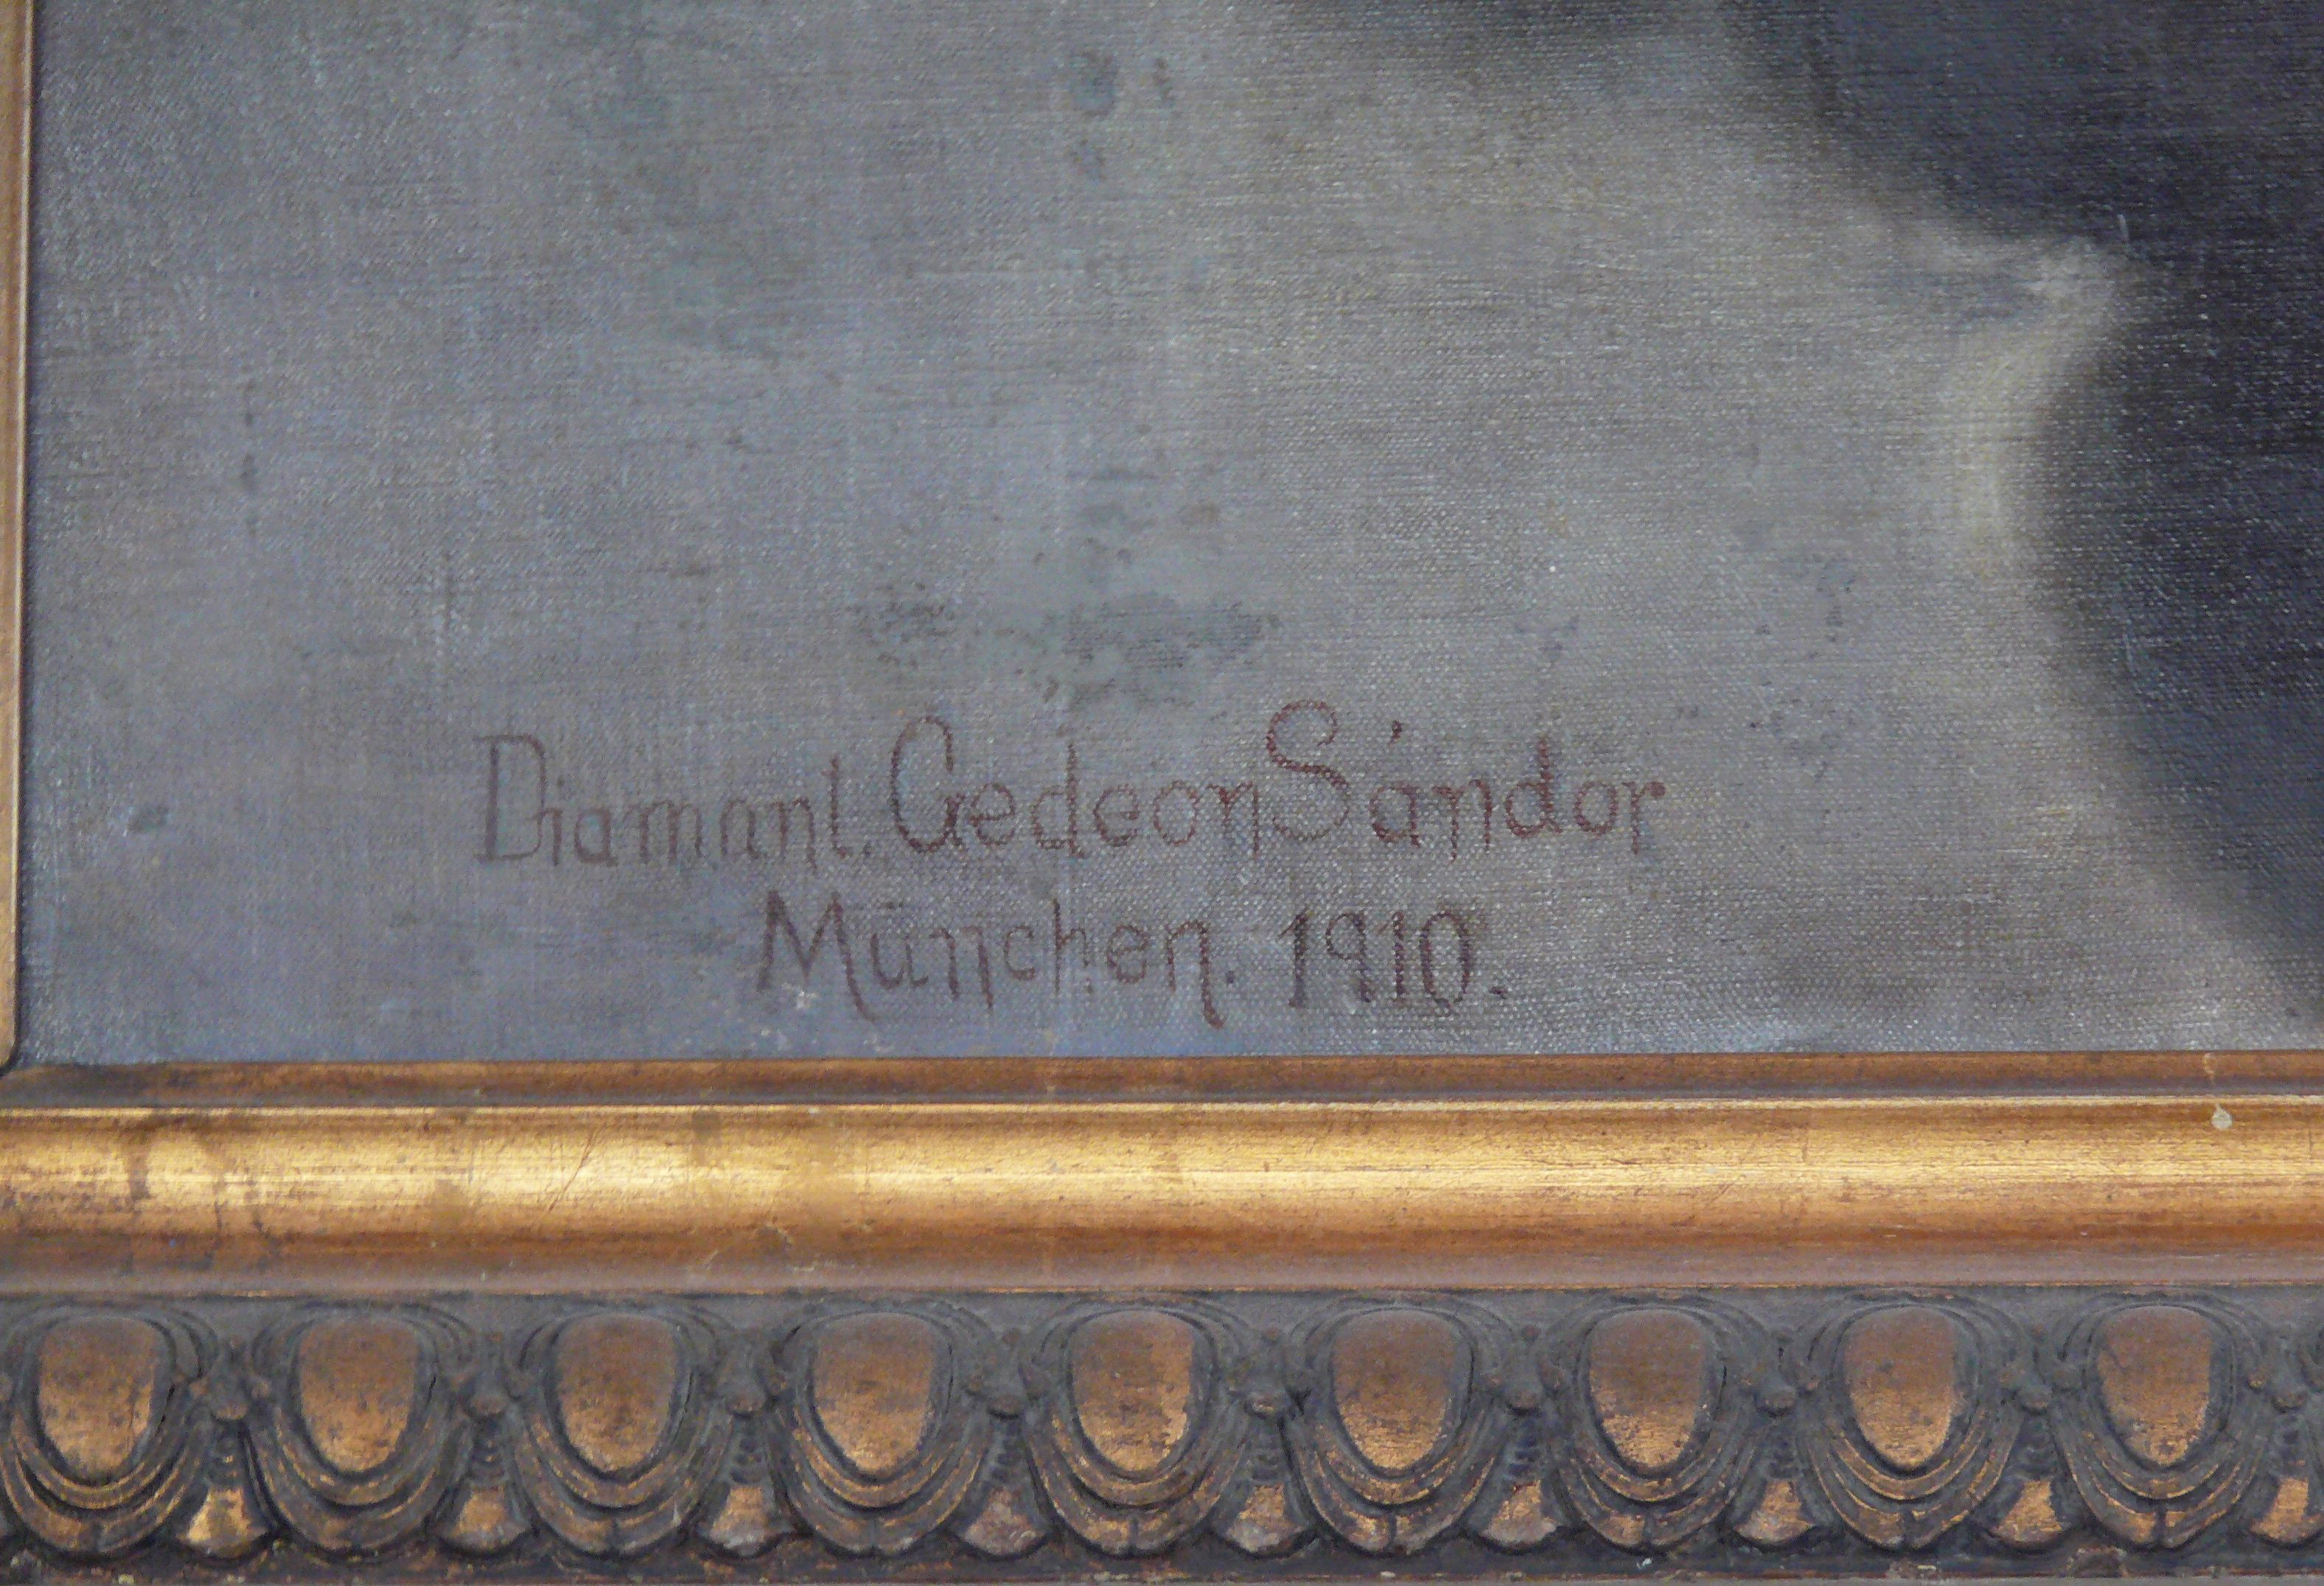
Signature of: sandor diamant